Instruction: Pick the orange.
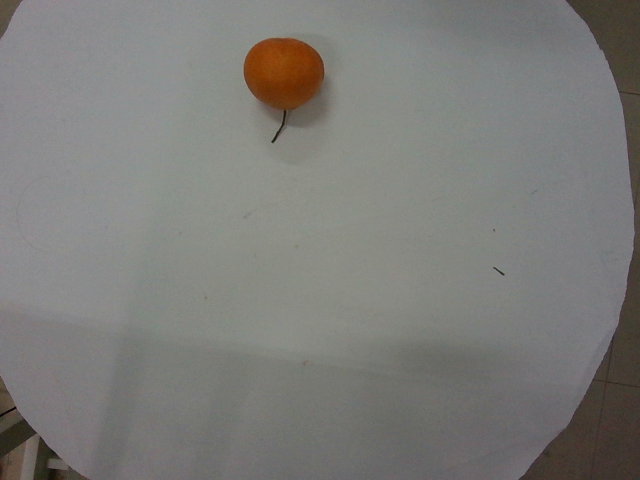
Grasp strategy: vertical